Question: What are the imaging findings?
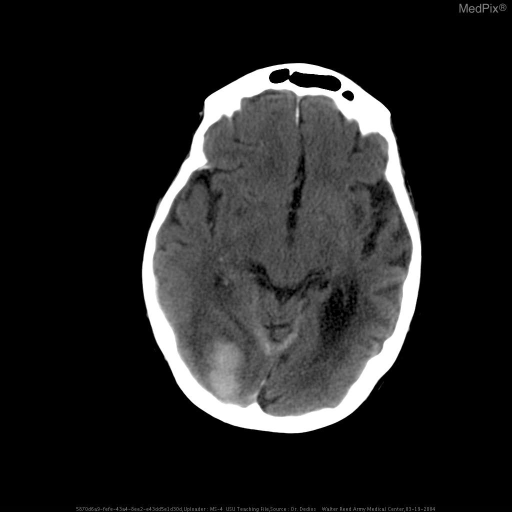
Answer: The imaging shows Parenchymal hematoma, right occipital lobe
Small amount of ventricular blood A single, large intraparenchymal hemorrhage is present within the right occipital lobe measuring 3x2cm with adjacent edema.  There is mild mass effect.  Blood is also seen within the posterior horn of the right lateral ventricle.  A small amount of blood is seen within the posterior falx.  The right lateral ventricle is smaller than the left side.  The sulci, on the right posterior region, is effaced.  The left side appears grossly unremarkable.  Minimal opacification of the right sphenioid sinus is present.  Mastoids appear well aerated.  The rest of the findings appear unremarkable..